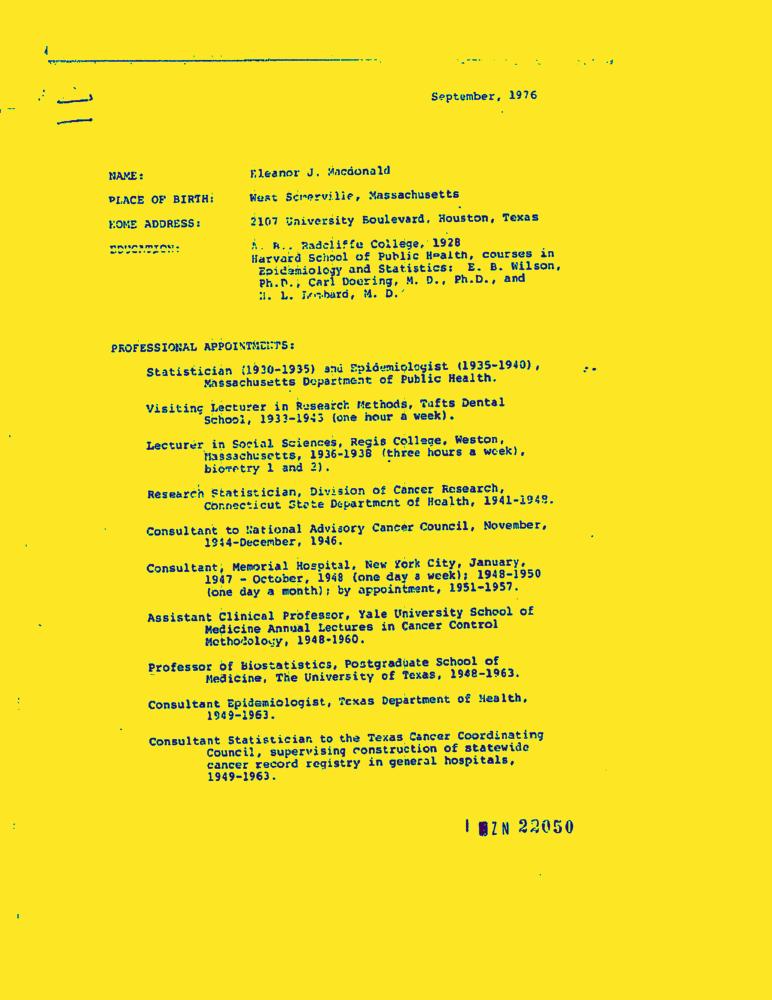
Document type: Resume-Doc